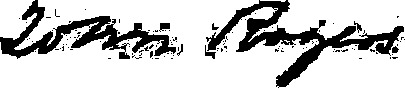
Signature of: john rogers